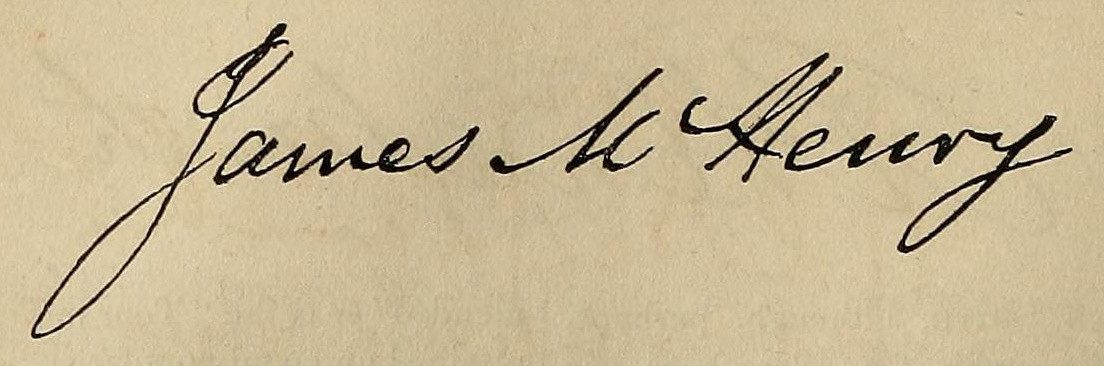
Signature of: james mchenry